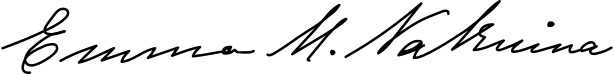
Signature of: emma kaili metcalf beckley nakuina